Question: What jurisdiction, city, or county is the document associated with?
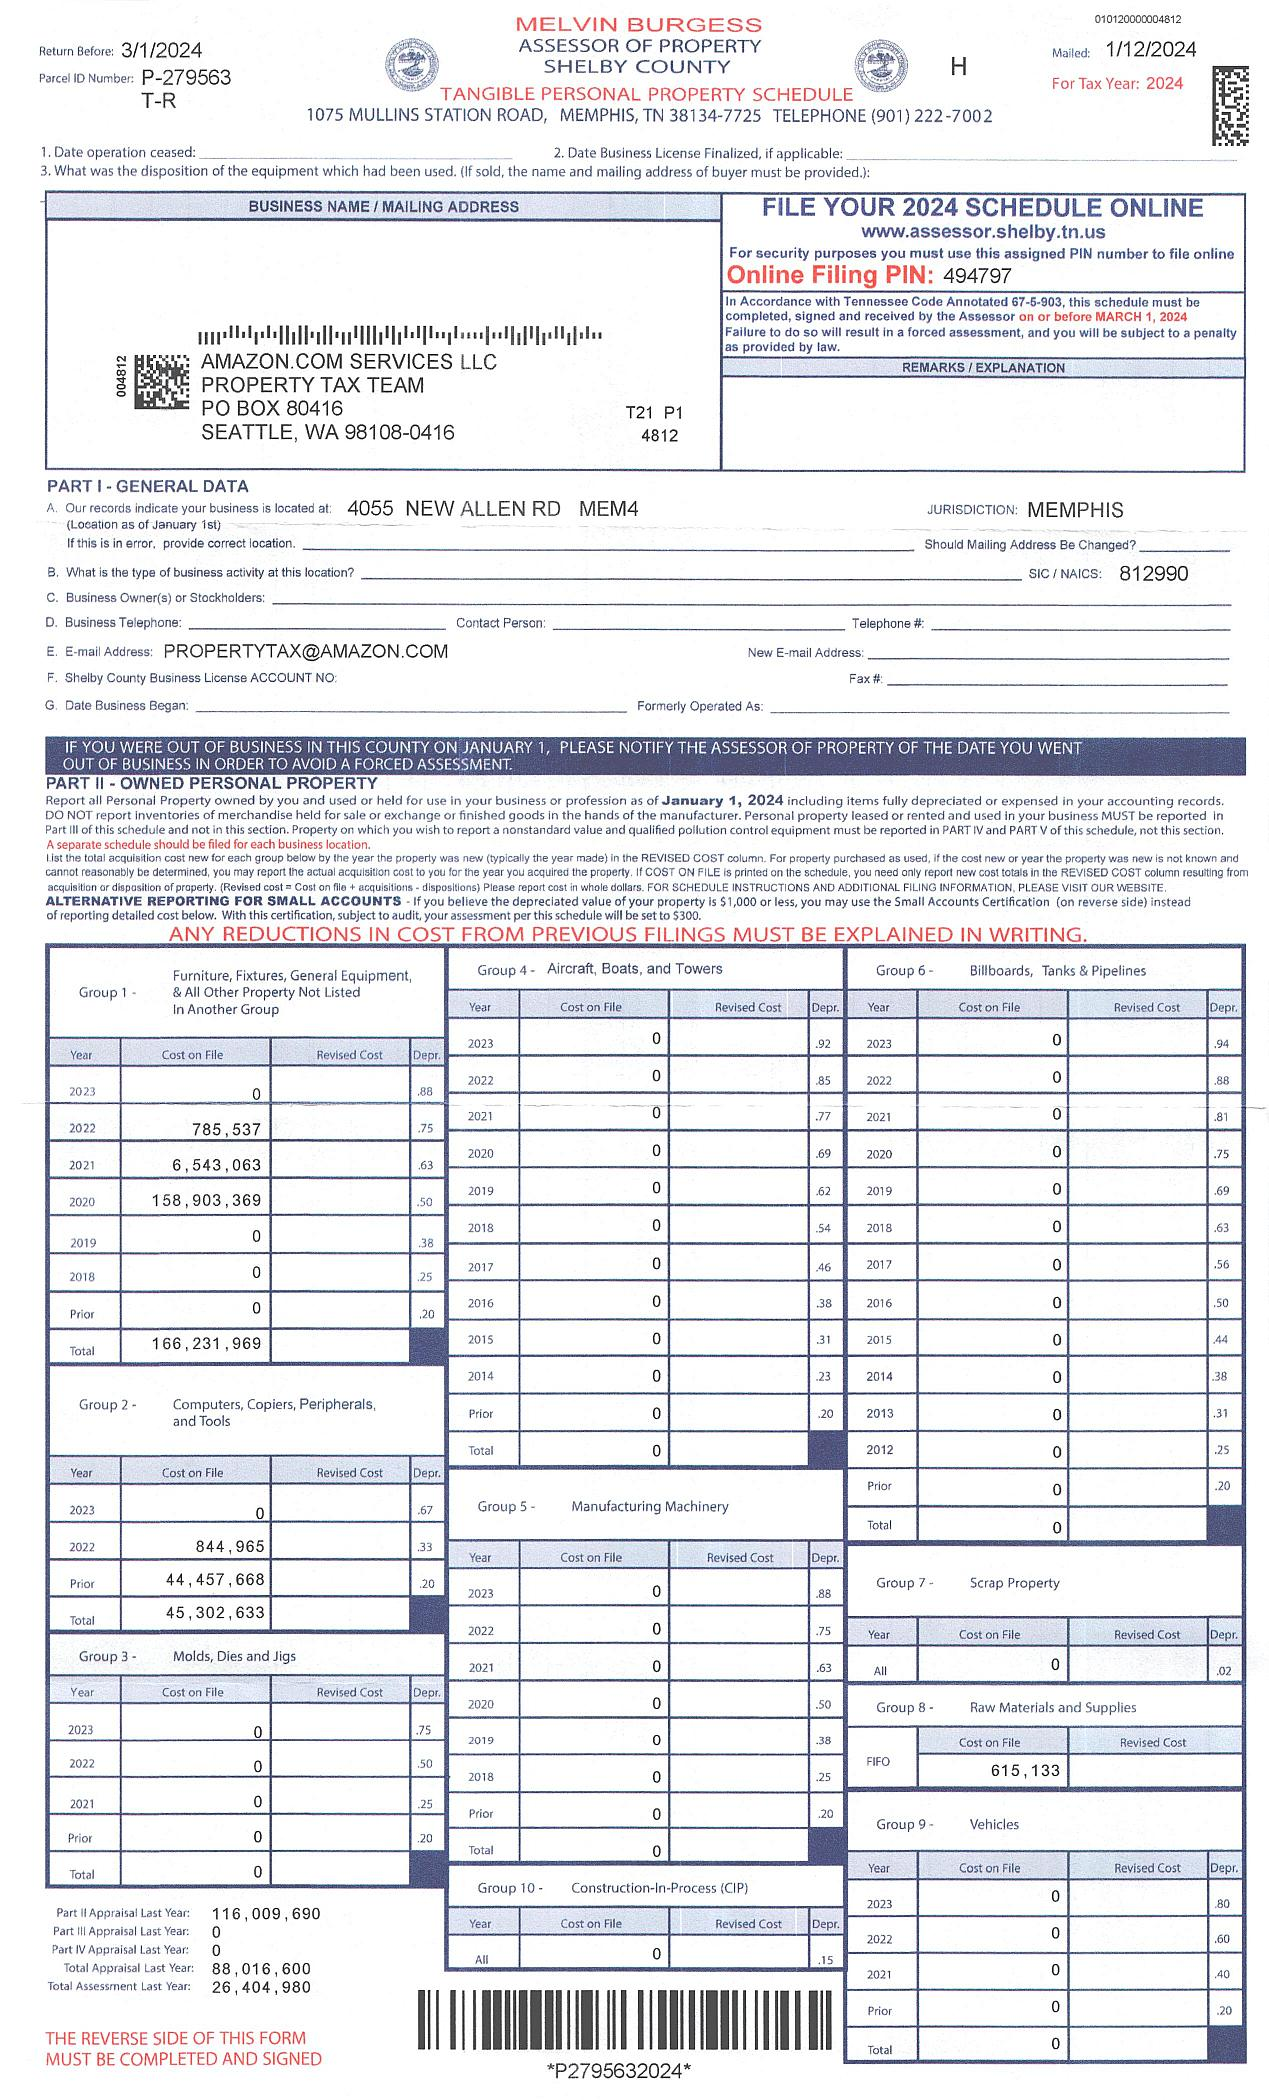
Answer: "MEMPHIS"